Question: What appears to be the issue?
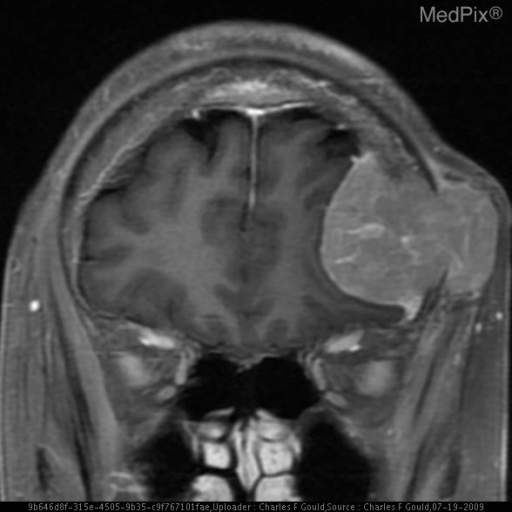
Answer: The findings suggest Plain radiograph (skull): Multiple “punched-out” lytic lesions are seen throughout the calvarium.
A large lytic lesion at the vertex disrupts both the inner and outer table.

T1 Sag: Large expansile mass lesion which is hypointense to bone marrow extending intracranially from the frontal clavarium.

T1 Cor:  Large expansile mass lesion which is hypointense to bone marrow extending intracranially from the frontal clavarium.

T1 Ax +C: Enhancing expansile mass lesion extending intracranially and superficially from the calvarium.

T1 Cor +C: Enhancing expansile mass lesion extending intracranially and superficially from the calvarium.

T2 Ax: Expansile mass which is isointense to bone marrow extending both intracranially and superficially from the calvarium.. Enhancing expansile mass lesion extending intracranially and superficially from the calvarium.. The patient might have a history of 61 y.o. woman with a "lump" on left side of head..